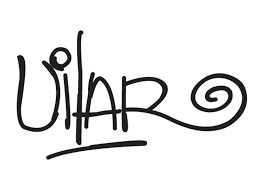
Signature of: pedro vilar